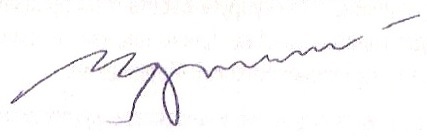
Signature of: nikolay merkushkin